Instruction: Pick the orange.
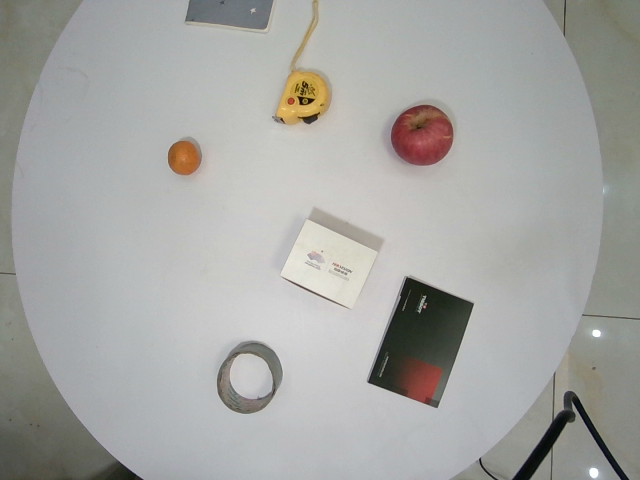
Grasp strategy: vertical